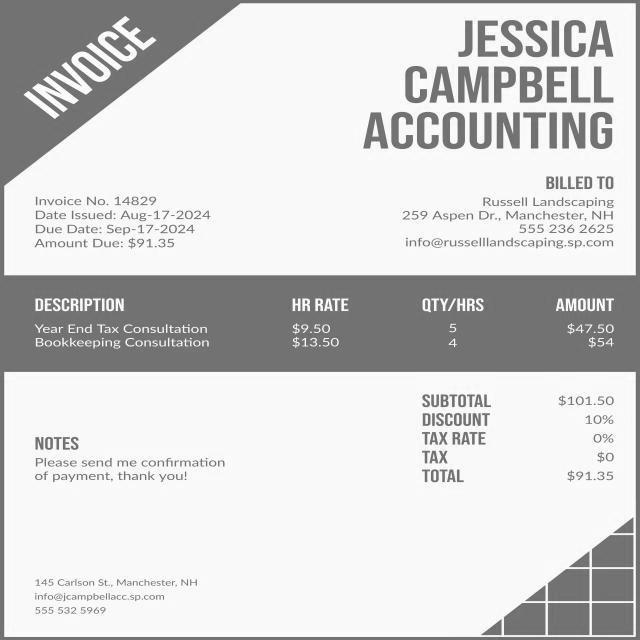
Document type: Invoice